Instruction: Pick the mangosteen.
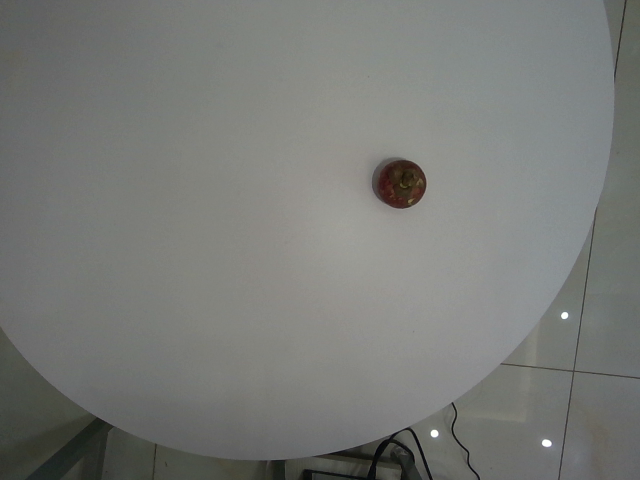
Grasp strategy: vertical